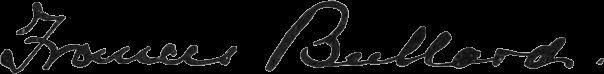
Signature of: francis bullard